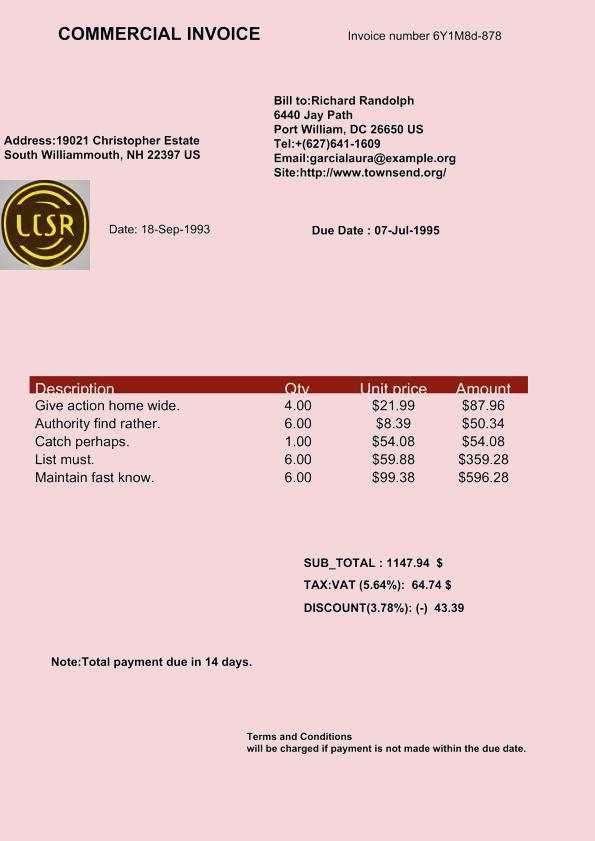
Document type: Invoice